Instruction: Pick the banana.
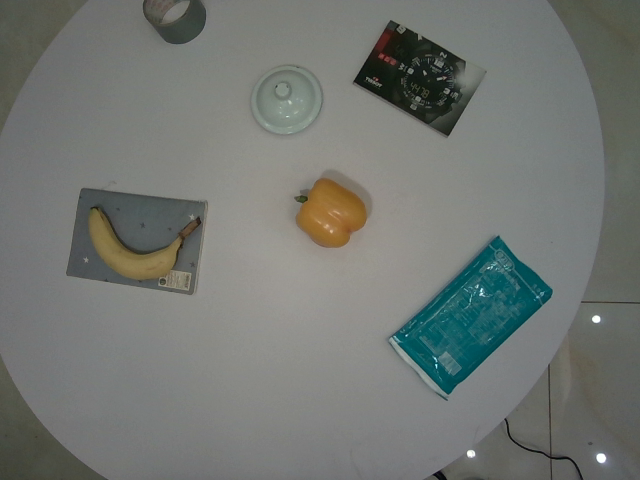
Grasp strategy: vertical